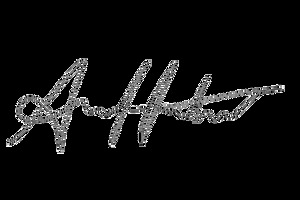
Signature of: annessa hartman